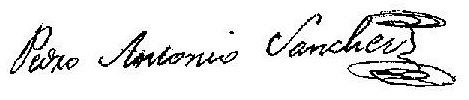
Signature of: pedro antonio sánchez vaamonde